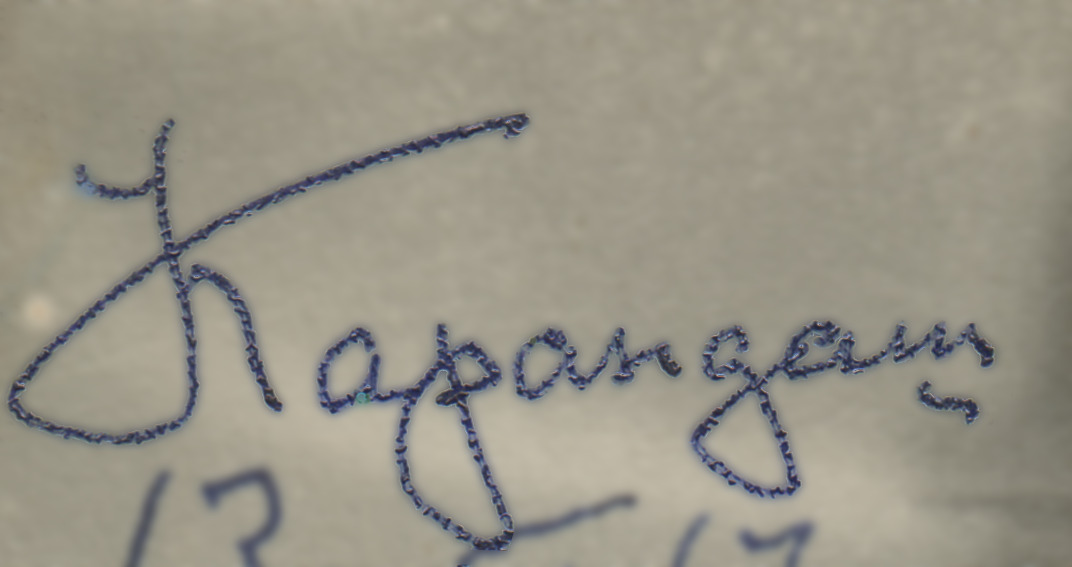
Signature of: karandash